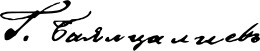
Signature of: georgi bayaltsaliev